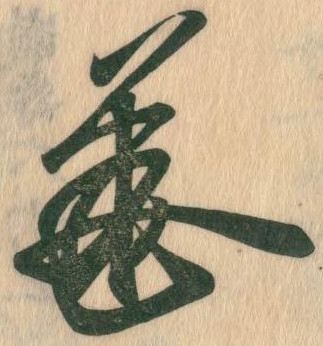
Signature of: go en yū